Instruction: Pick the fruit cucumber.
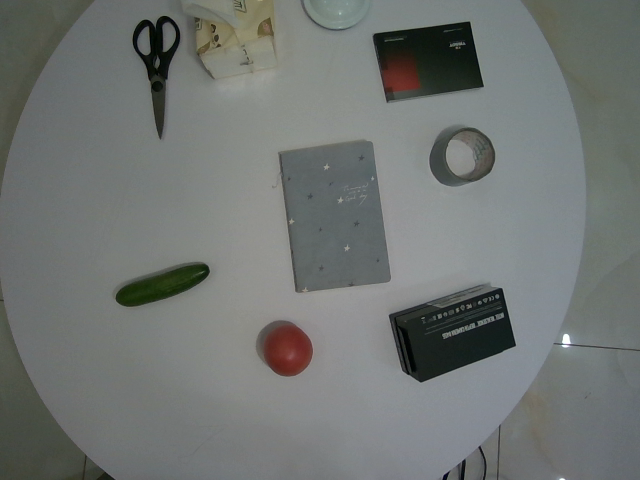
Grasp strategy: vertical